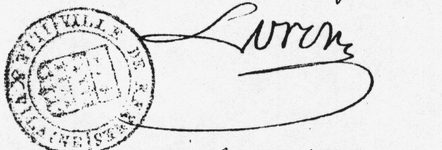
Signature of: guy lorin